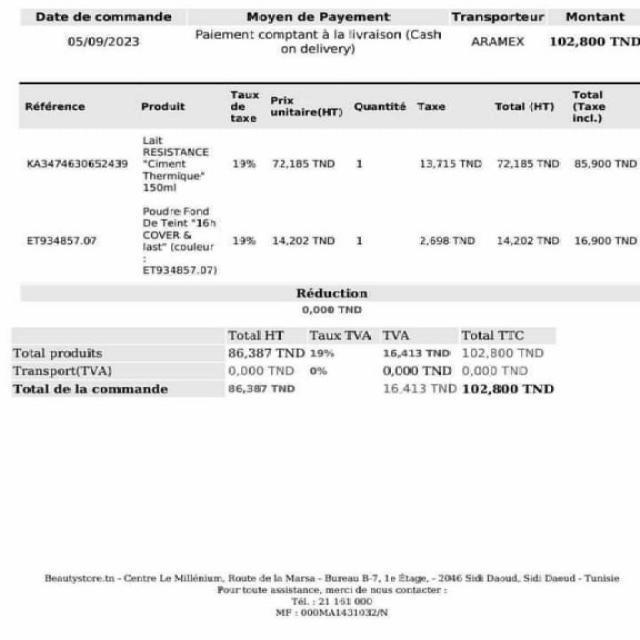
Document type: Invoice